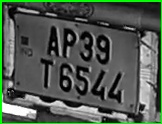
License plate number: AP 39T 6544